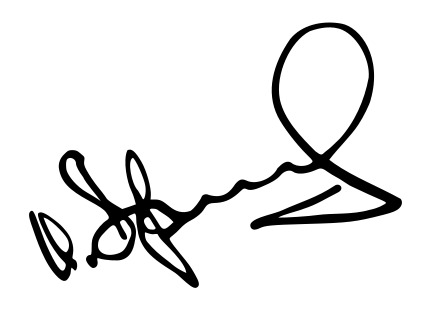
Signature of: igor larionov